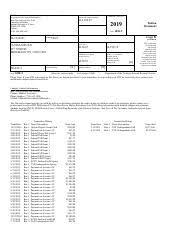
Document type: Invoice